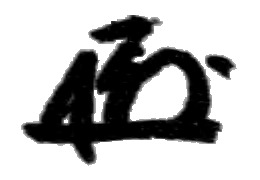
Signature of: kiichi miyazawa